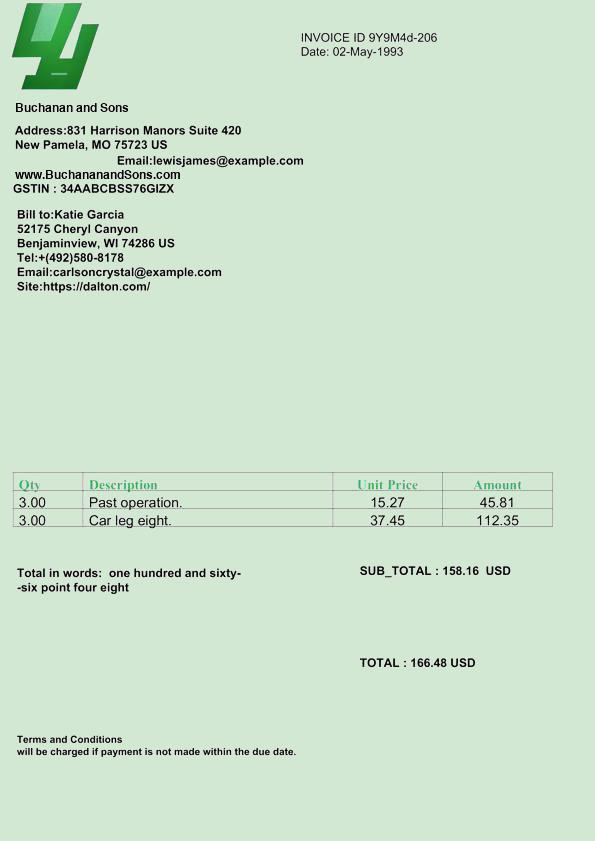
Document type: Invoice